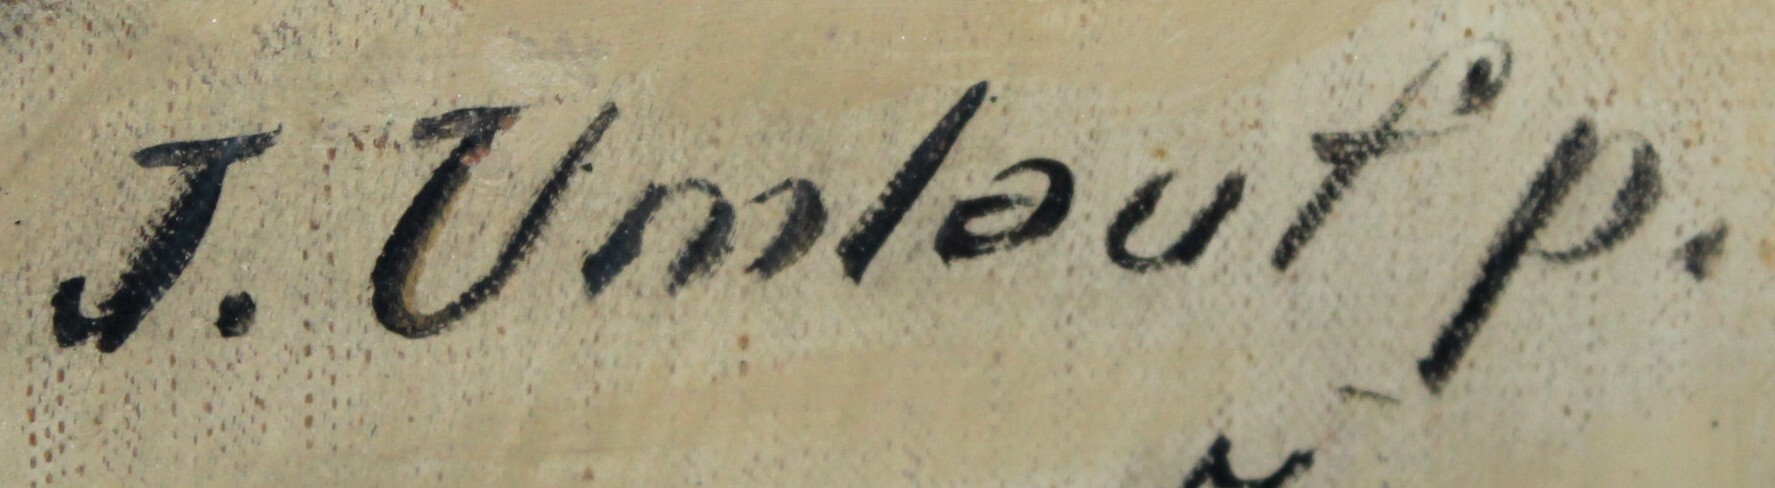
Signature of: jan umlauf